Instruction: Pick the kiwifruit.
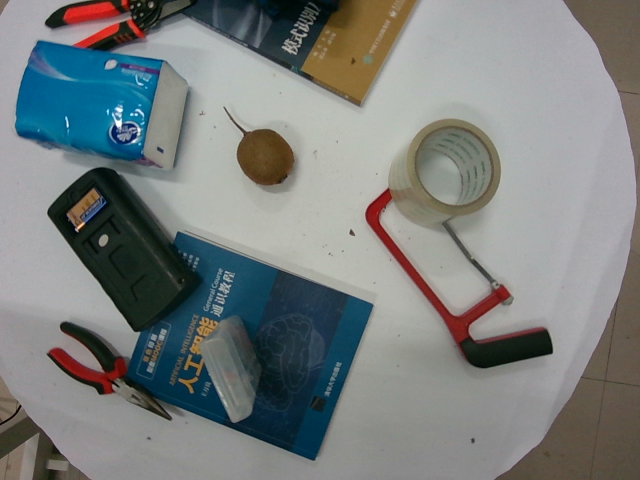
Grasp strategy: vertical